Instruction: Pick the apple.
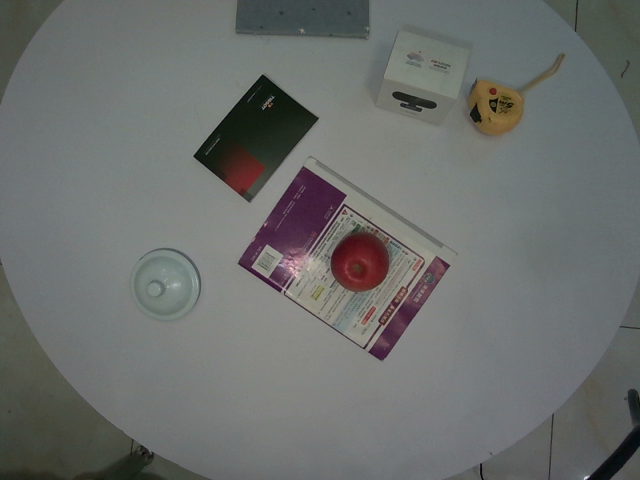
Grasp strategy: vertical